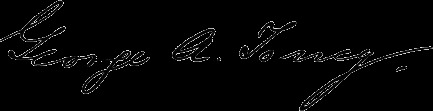
Signature of: george arnold torrey